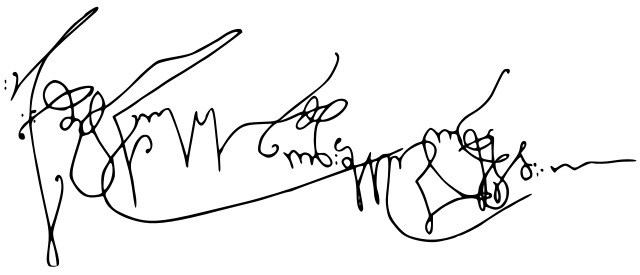
Signature of: tamar of georgia